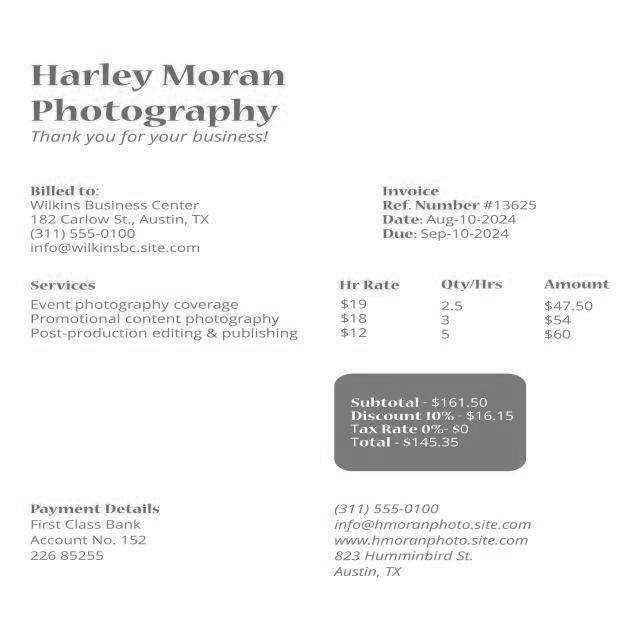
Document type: Invoice